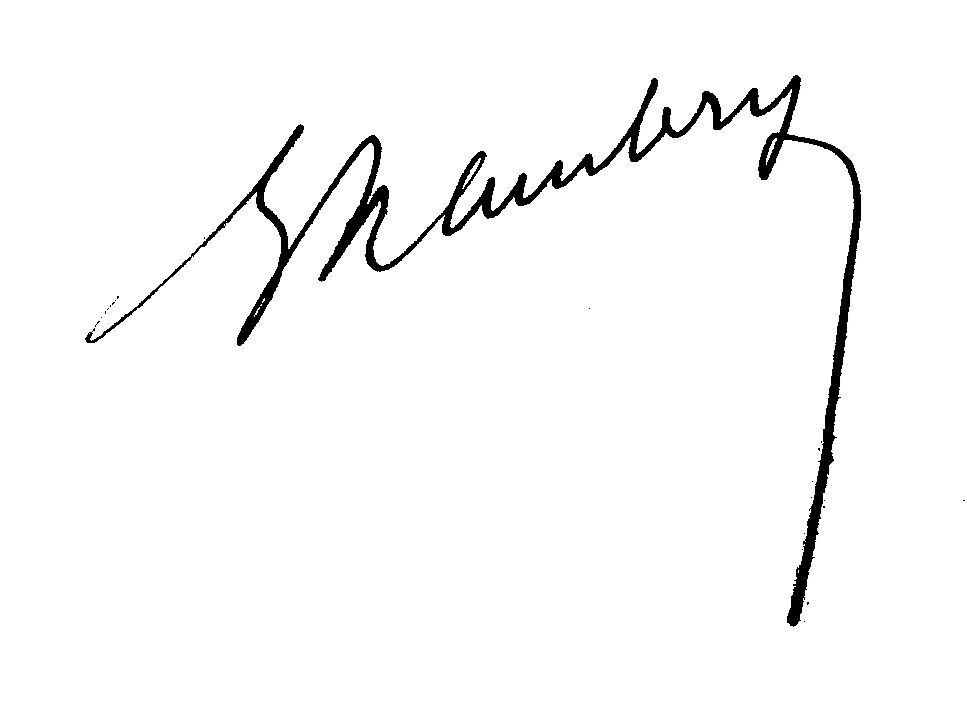
Signature of: jean lambry